Question: What jurisdiction, city, or county is the document associated with?
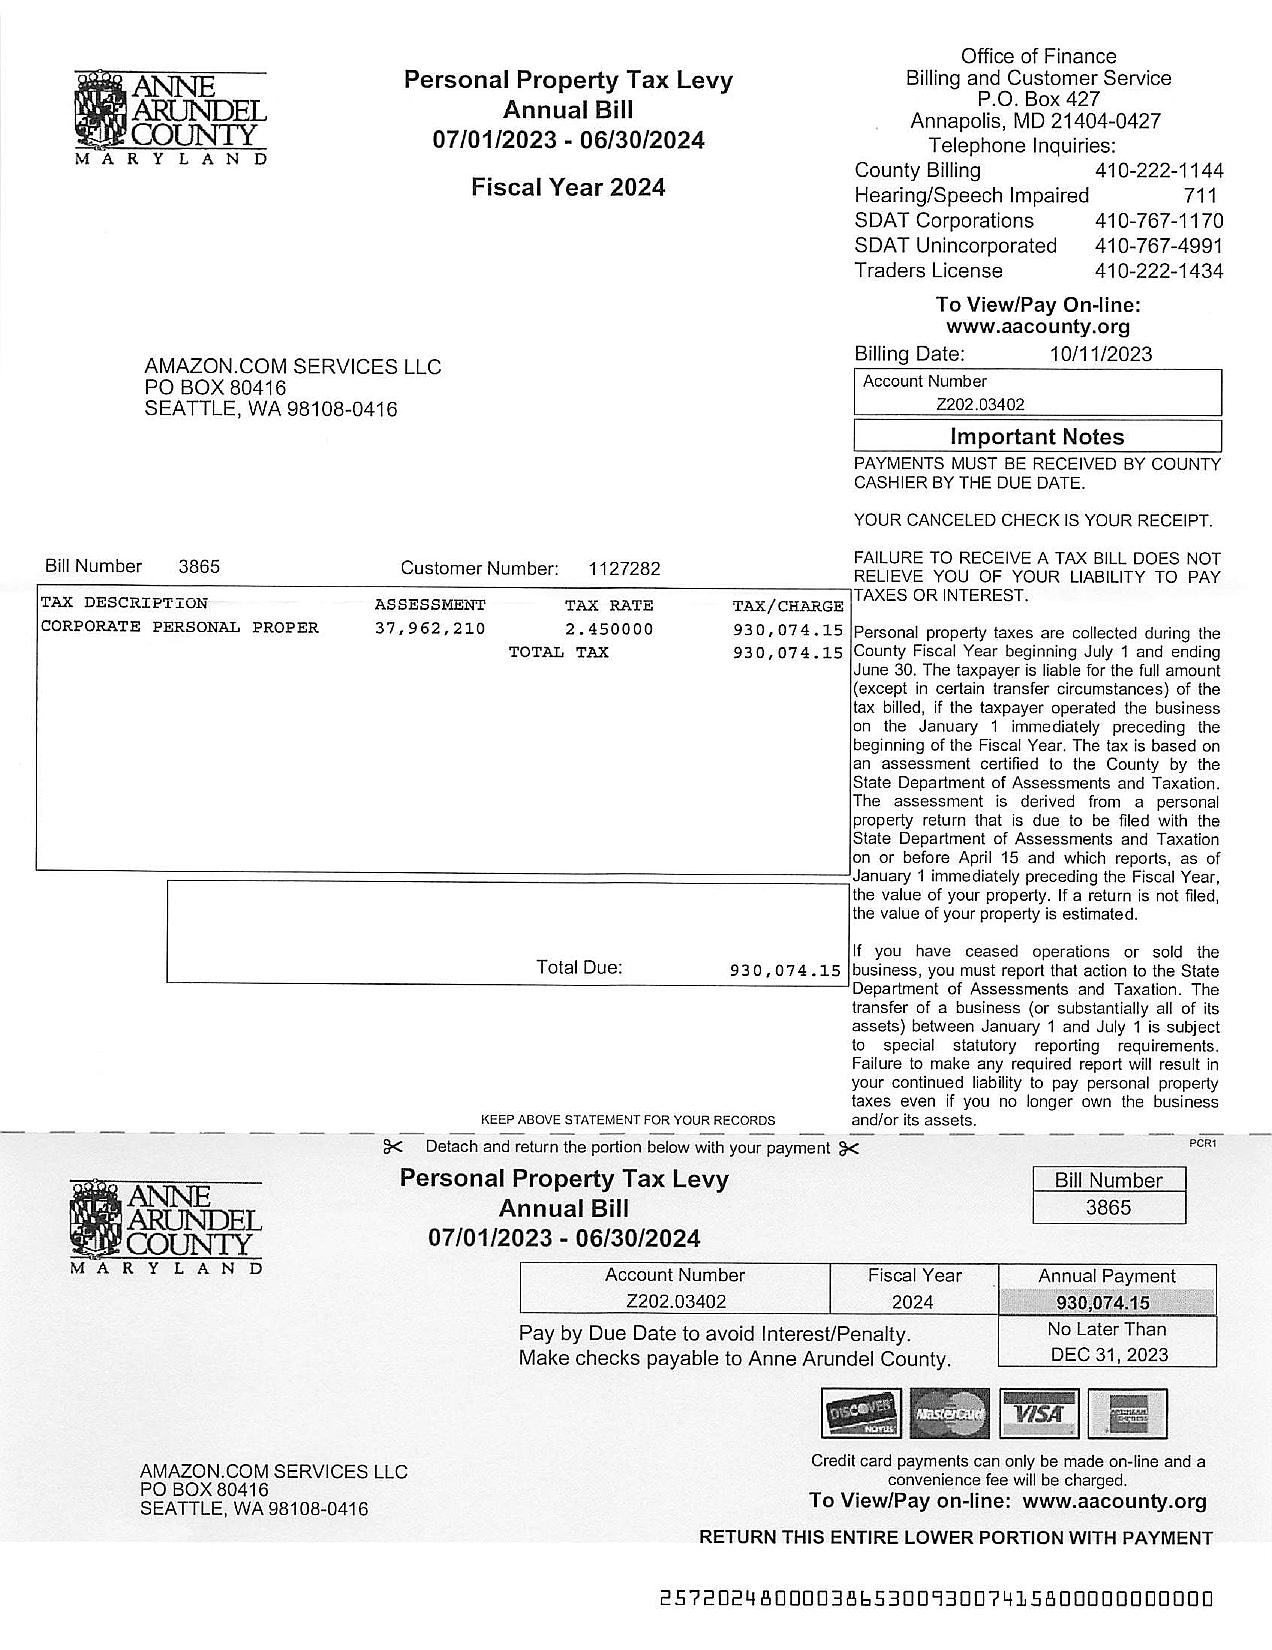
Answer: "ANNE ARUNDEL COUNTY"